Question: What appears to be the issue?
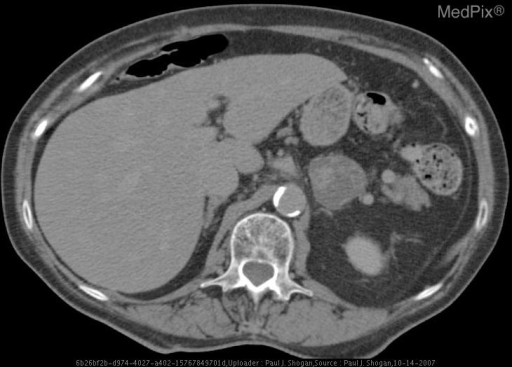
Answer: The findings suggest Non-contrast axial CT image demonstrates a well-circumscribed smoothly marginated, heterogeneous 3.5 x 3.2 cm mass arising from the left adrenal gland.  There are areas within the mass that are low density and measure 5 HU.   50 seconds postcontrast axial CT image demonstrates the lesion to enhance heterogeneously, with areas within the mass measuring 113 HU.  15-minute delay postcontrast axial CT image demonstrates the lesion to enhance heterogeneously, with areas within the mass measuring 35 HU.  The percentage enhancement washout was determined to be 72% consistent with a benign adrenal adenoma.. *15-minute delay postcontrast axial CT image demonstrates the lesion to enhance heterogeneously, with areas within the mass measuring 35 HU. *. The patient might have a history of 53 yo asymptomatic female with known adrenal mass..